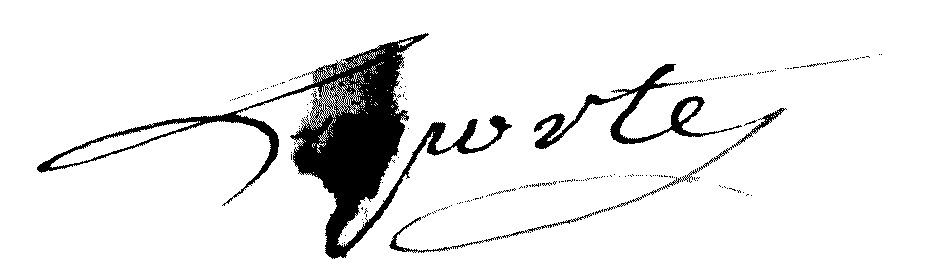
Signature of: françois laporte